Question: Explain the disease:
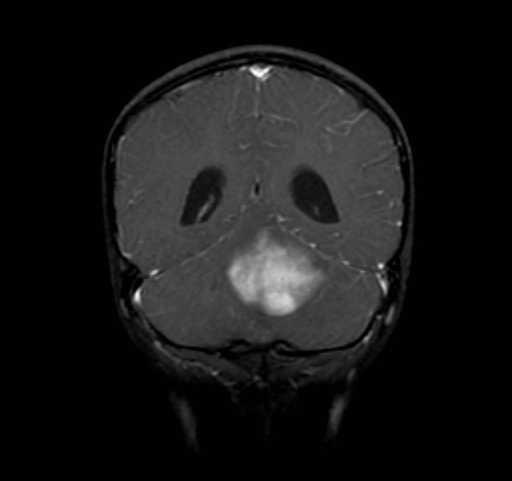
Answer: The disease is discussed as: Cerebellar  astrocytoma  accounts  for about 11 - 30% of primary CNS tumors in children, and has a post-resection survival of up to  94% at 10 years.  This tumor makes up about one-third of childhood posterior fossa tumors, typically presenting  late  in  the  first decade  or  in  the  early second decade.  These well-circumscribed masses are often completely  resected surgically,  with  no  other therapy required.

Cerebellar  astrocytoma  tends  to involve the hemispheres, although extension into or origin  within  the  vermis  or  even  the fourth  ventricle  have  been  described infrequently.  It may be predominantly cystic with a mural nodule (as shown in a  different patient,  Film .4), multicystic, or predominantly solid (diffuse) on CT or MR.  Recognizable cysts occur in up to 80%.   Histologically, most  are juvenile  pilocytic astrocytomas similar to those of the third ventricle region.   Diffuse  infiltrating  fibrillary  types occur  in  up  to  15%  of cerebellar astrocytomas and  have  a less favorable prognosis.    Frank   malignancy,   leptomeningeal seeding, and spontaneous hemorrhage are distinctly unusual.

Radiographically,  cerebellar  astrocytoma  arises  within  the cerebellar hemisphere and less  often  in the  vermis,  and  displaces the fourth ventricle without invading it.  On CT, 10-25% contain foci of calcification.  The mass is hypointense on T1-weighted  and  hyperintense on  T2-weighted MR, with one or more cystic components.  After contrast administration, the  mural  nodule  and/or  solid  components enhance, rendering nonenhancing cysts more conspicuous.

In  children, vermian or diffuse astrocytoma or those involving the fourth ventricle may mimic medulloblastoma or ependymoma.  In older    adolescents    or    adults,   hemangioblastoma   may   present as a cystic mass indistinguishable from cerebellar astrocytoma.  Metastasis  is  the most  common  posterior  fossa  neoplasm in adulthood.  Rarely vascular malformation,  abscess,  or   lymphoma   might   have   a   similar radiographic appearance.